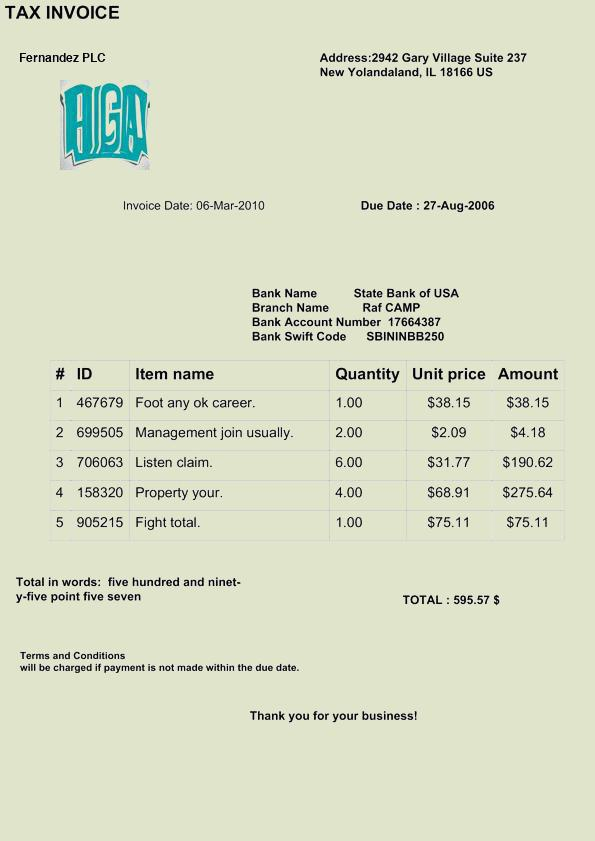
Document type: Invoice